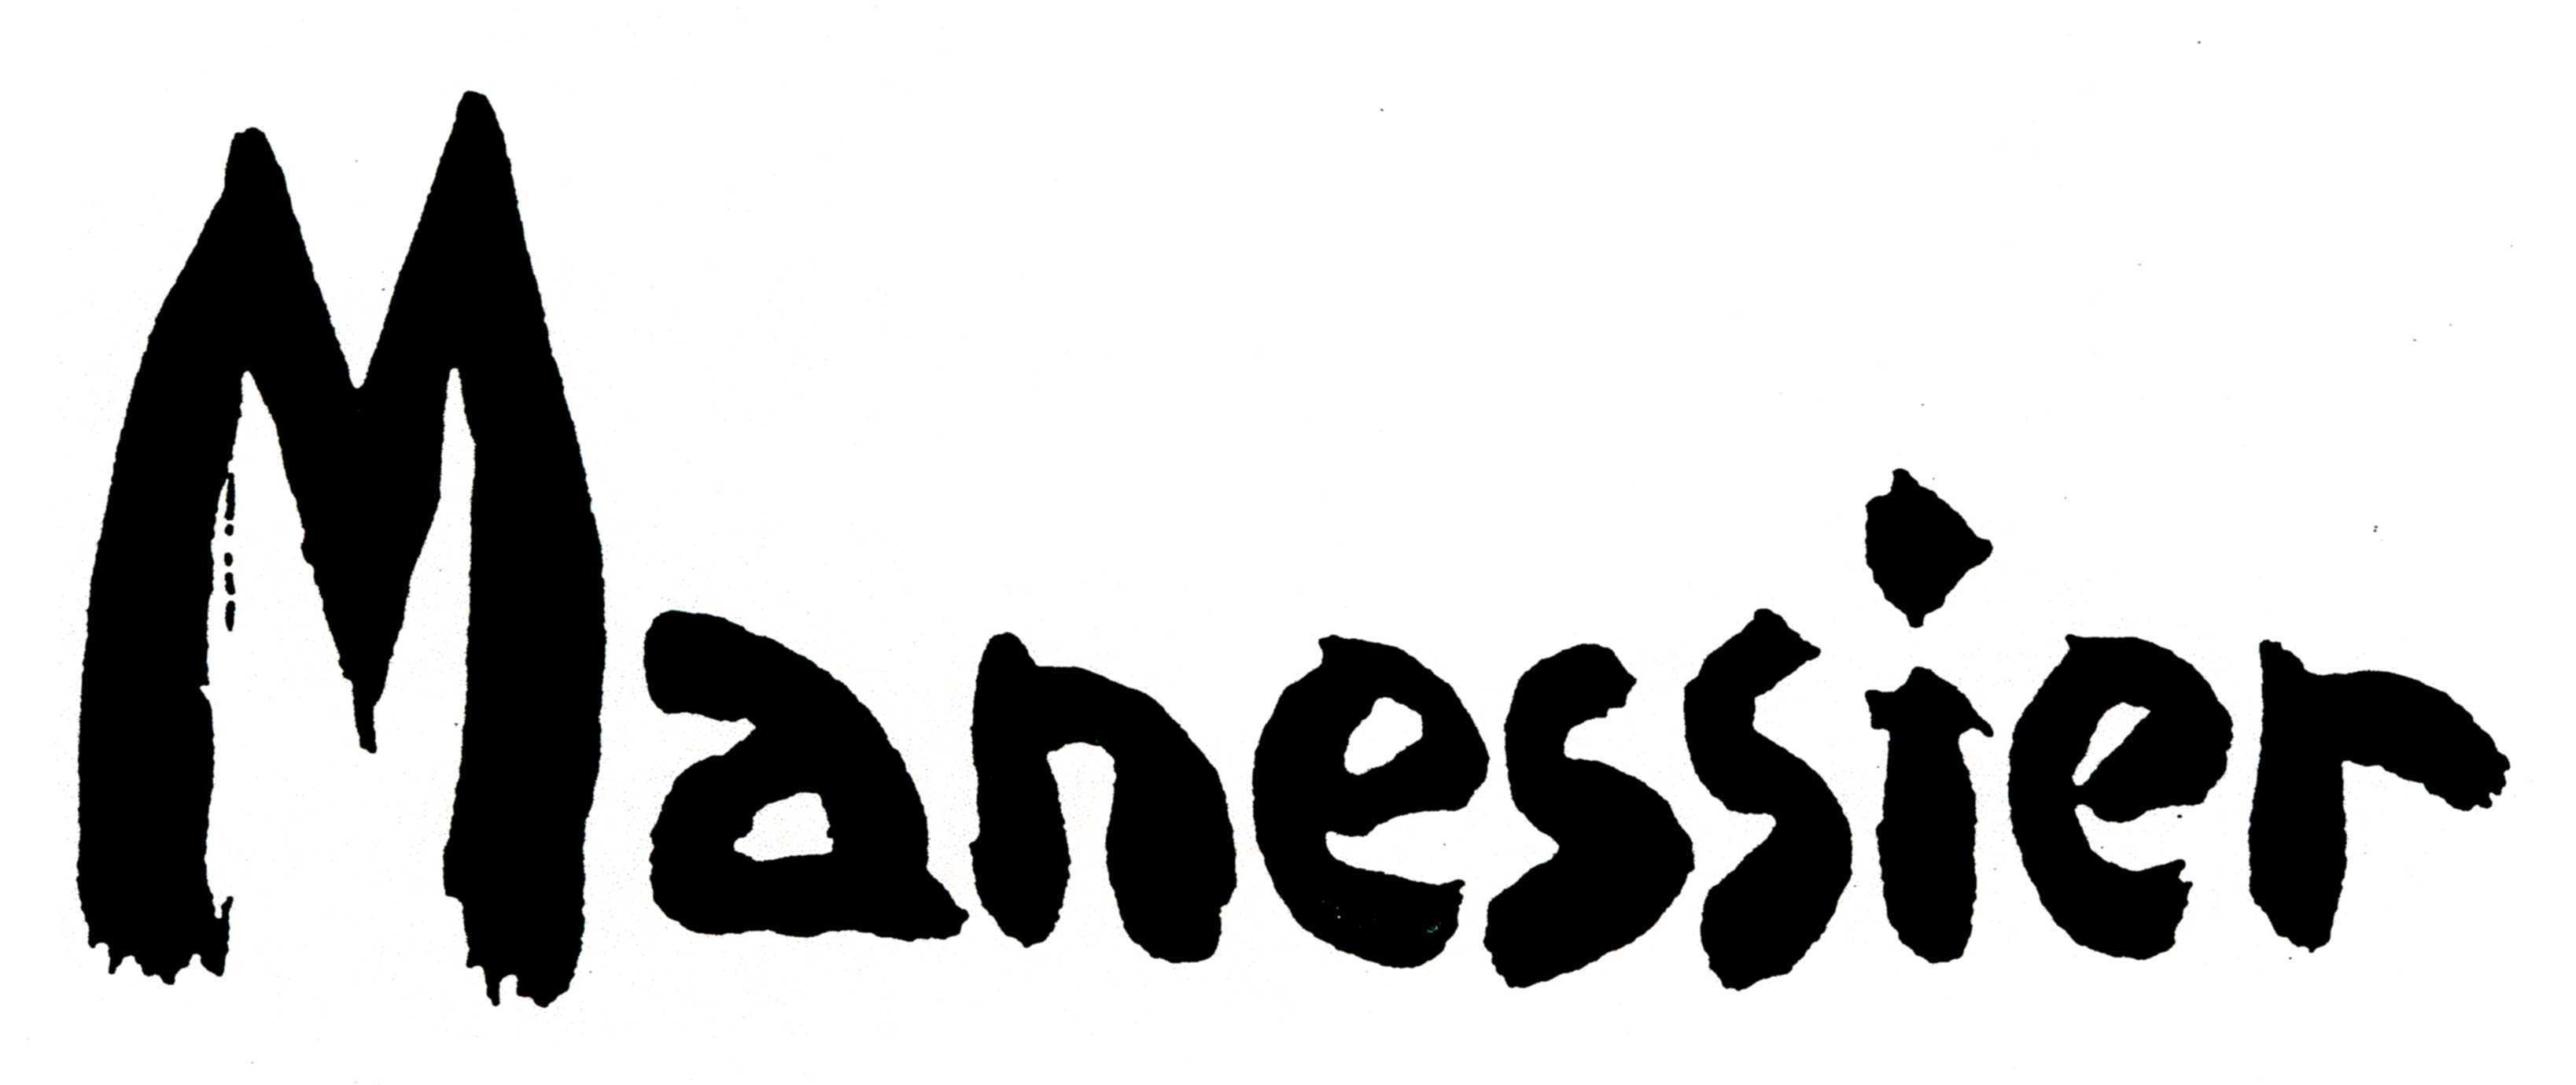
Signature of: alfred manessier